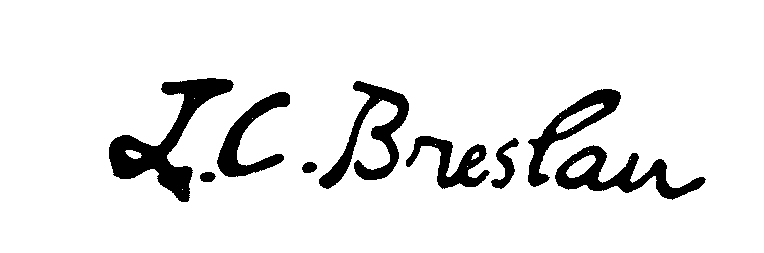
Signature of: louise catherine breslau